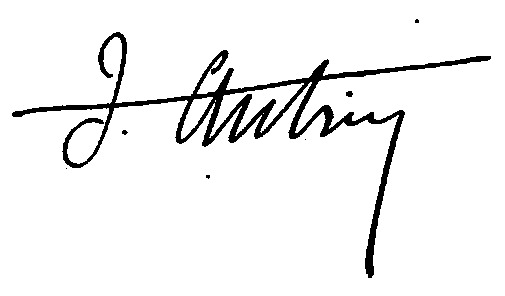
Signature of: jean autric